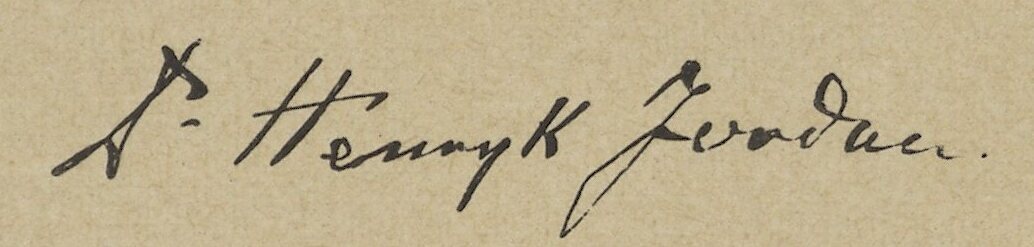
Signature of: henryk jordan